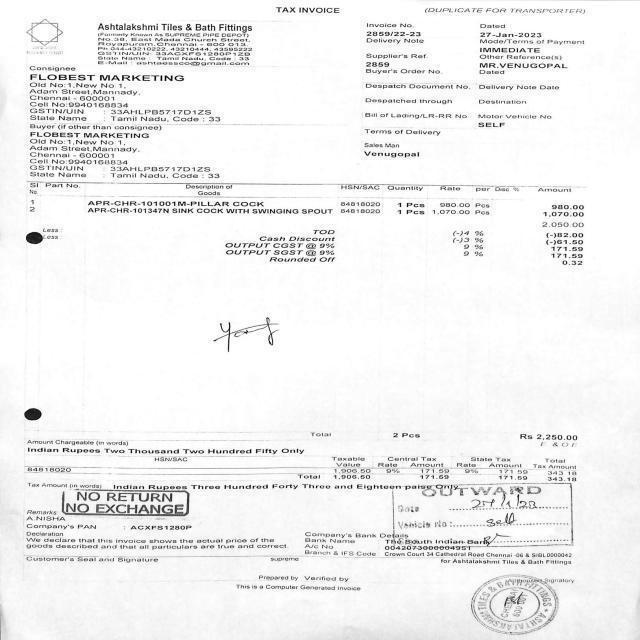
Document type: Invoice